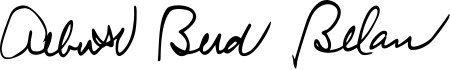
Signature of: albert belan